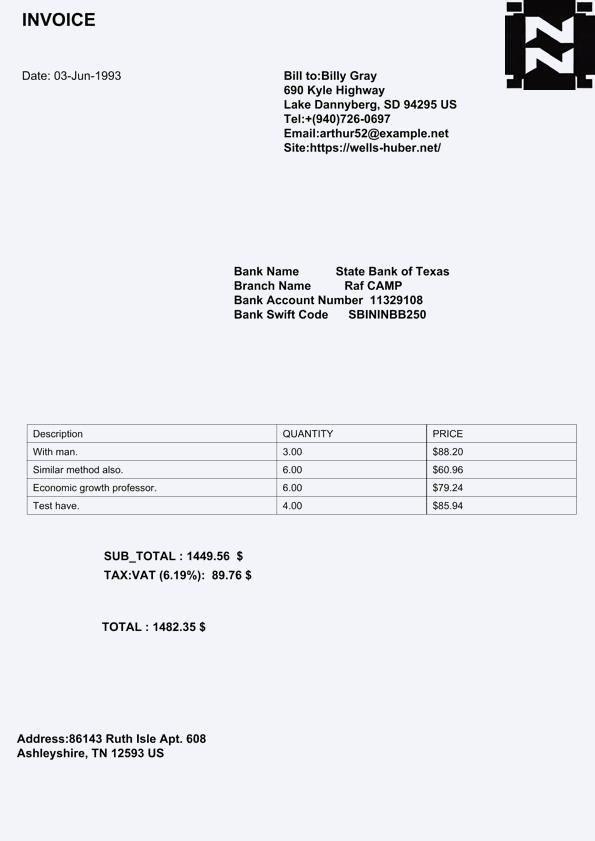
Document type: Invoice